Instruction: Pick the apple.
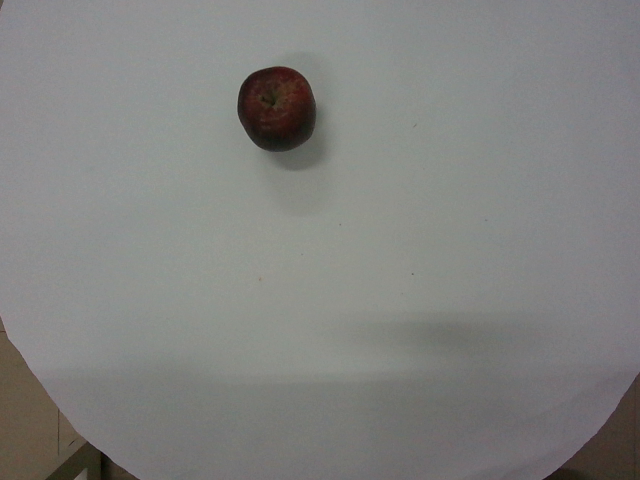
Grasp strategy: vertical